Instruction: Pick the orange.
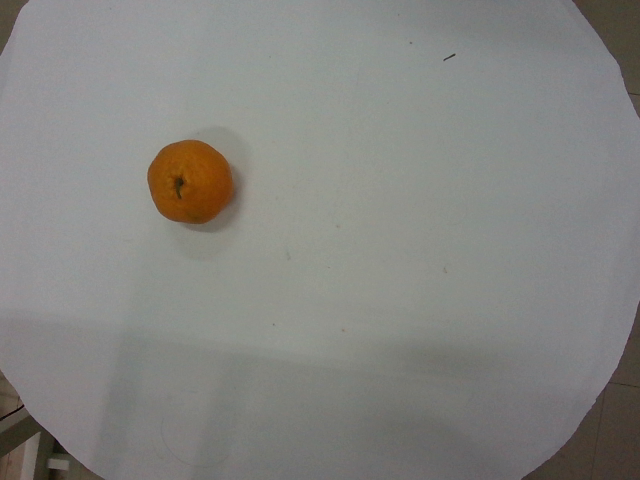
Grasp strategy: vertical